Question: What are the imaging findings?
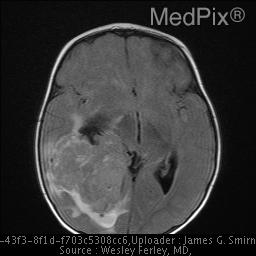
Answer: The imaging shows CT:  High density mass in the trigone of the right lateral ventricle. Mass effect.

MRI: Right lateral ventriclular mass with separate enhancing mass in left temporal horn, suggesting carcinoma.  Mass effect with midline shift.  Acute hemorrhage, right temporal horn, best seen on GRE images.  Trapping of right temporal horn Hydrocephalus.